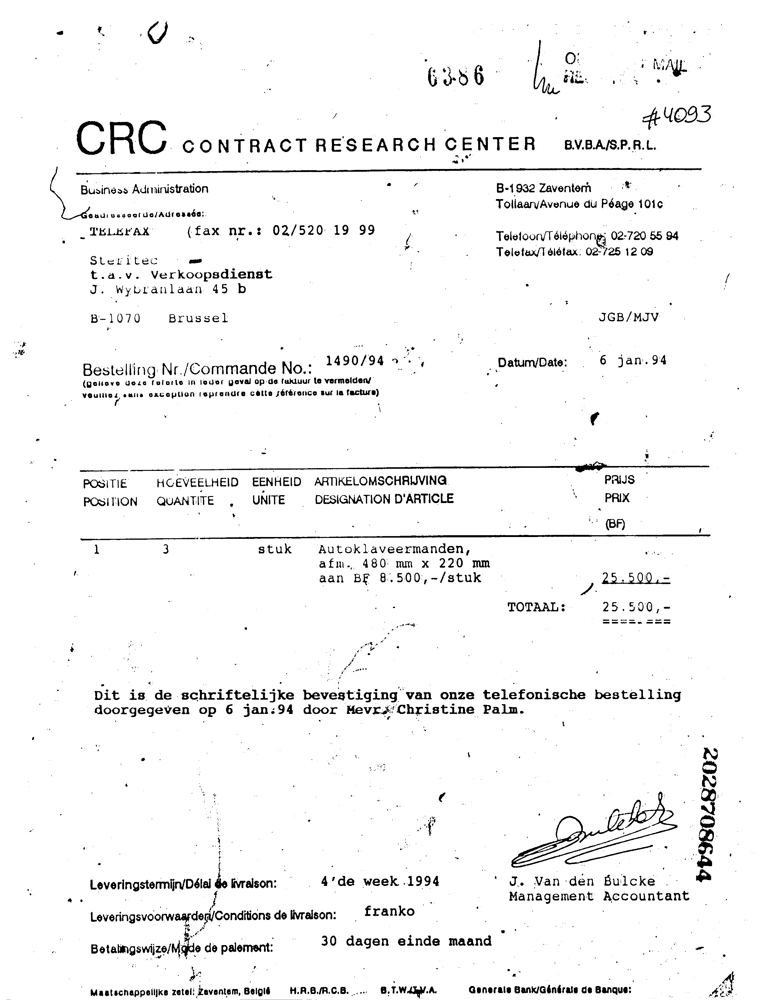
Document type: Invoice